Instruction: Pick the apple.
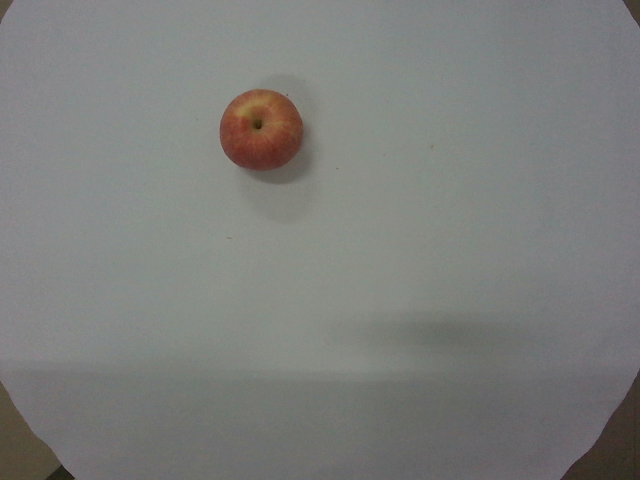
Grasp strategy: vertical